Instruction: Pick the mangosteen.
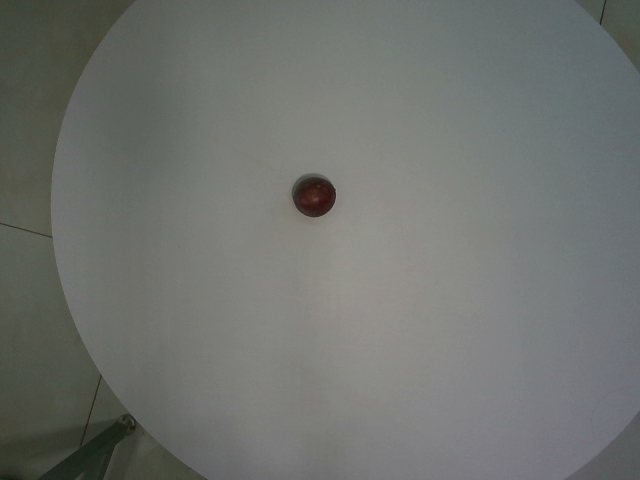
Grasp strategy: vertical